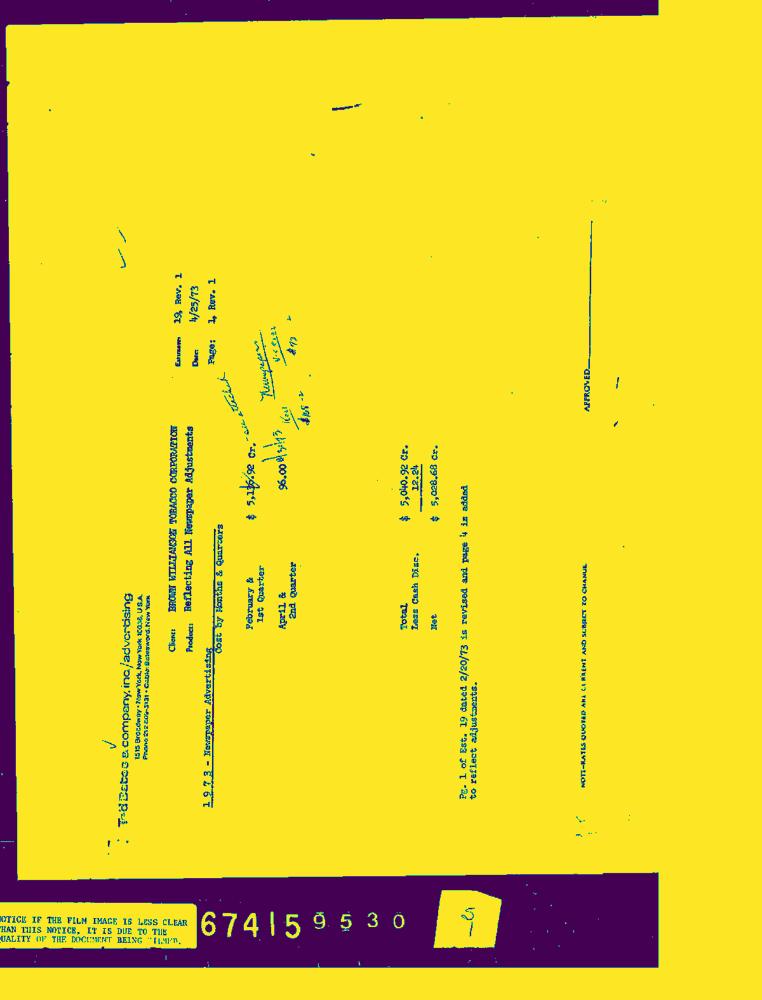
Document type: Invoice-Doc